Question: What appears to be the issue?
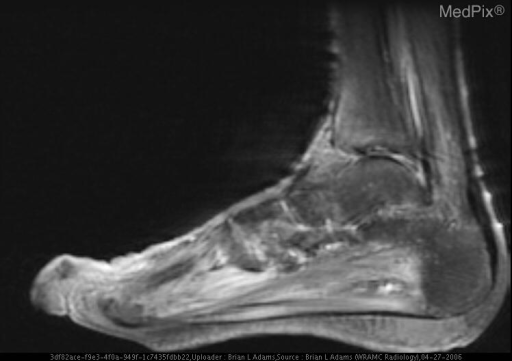
Answer: The findings suggest Anteroposterior and oblique radiographs of the left foot show severe osteopenia of the bones of the foot and ankle, as well as extensive calcifications of the visualized arteries of the foot.  There is erosion of the medial aspect of the head of the first metatarsal and thickening of the adjacent medial soft tissues.  Additionally, there is ulceration (1.2 cm in length) in the superficial soft tissues medial to the head of the first metatarsal.  Also radiographs showed incidental findings of metatarsus primus varus with hallux valgus deformities.

T1-weighted, axial MR images of the left foot show extensive areas of low-signal intensity around the head of the first metatarsal and the medial soft tissues.

Fast spin echo (FSE), T2-weighted with fat saturation, axial MR images of the left foot and short tau inversion recovery (STIR) sagittal MR images show that areas of low-signal intensity on T1-weighted MR images (the soft tissues) become areas of high-signal intensity.  There are also areas of high-signal intensity in the head of the first metatarsal and the distal metaphysis and in the tibial (medial) sesamoid bone.  These fat-suppressed MR images also show areas of high-signal intensity in the plantar muscles.

Post-contrast T1-weighted with fat saturation MR images of the left foot in both the axial (not shown) and sagittal planes show enhancement of the head of the first metatarsal, the tibial sesamoid, and surrounding soft tissues.  On post-contrast MR images, no necrosis in muscles or soft tissues, manifested by nonenhancing areas, are found.

These combined findings on fat-suppressed and contrast-enhanced MR images are consistent with myositis and cellulitis of the soft tissues and osteomyelitis of the head of the first metatarsal and tibial sesamoid.  The tendons of the tarsus and foot are normal.. Post-contrast T1-weighted with fat saturation MR image of the left foot in sagittal plane shows no necrosis in muscles or soft tissues, which would be manifested by nonenhancing areas.. The patient might have a history of The patient is an 83-year-old, African-American woman with a history of diabetes mellitus, hypertension, hyperlipidemia, hepatitis C, and neurosyphilis, who was admitted to the hospital for worsening of a chronic, nonhealing, left-foot ulcer that had been followed closely by the Podiatry service with repeated debridements and courses of oral antibiotics.  On the current admission, the patient denied having had any fevers, chills, or feelings of malaise, but stated that her glycemic control had been poor..